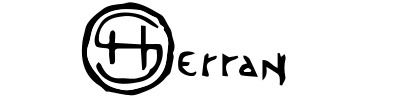
Signature of: saturnino herrán guinchard